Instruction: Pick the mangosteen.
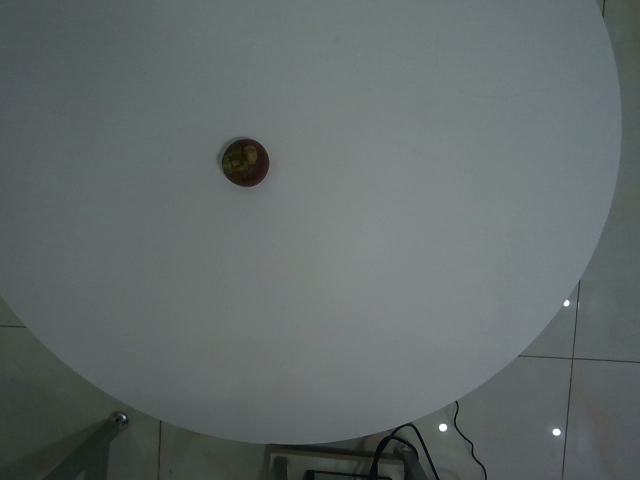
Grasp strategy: vertical